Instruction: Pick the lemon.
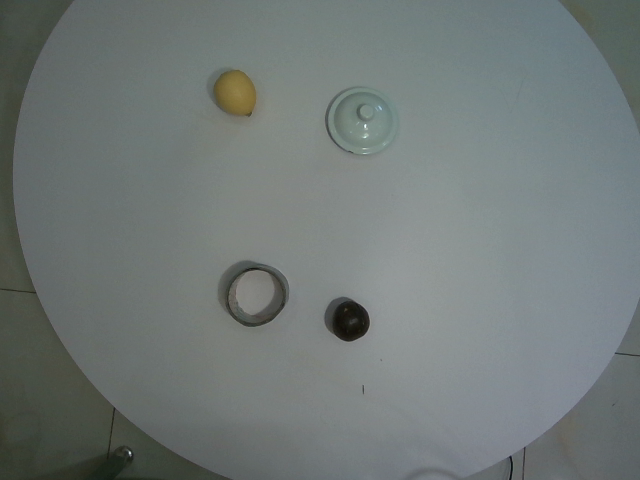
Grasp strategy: vertical